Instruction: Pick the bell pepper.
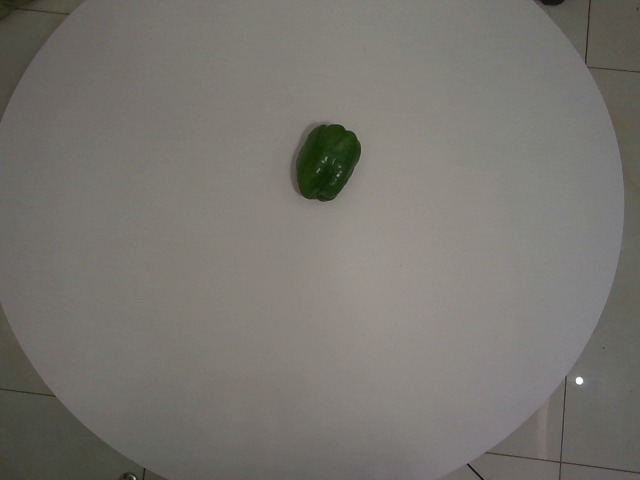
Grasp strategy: vertical